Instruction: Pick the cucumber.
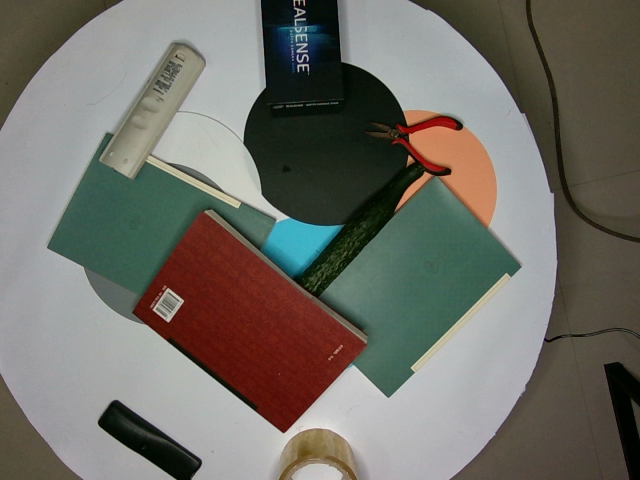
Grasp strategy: vertical